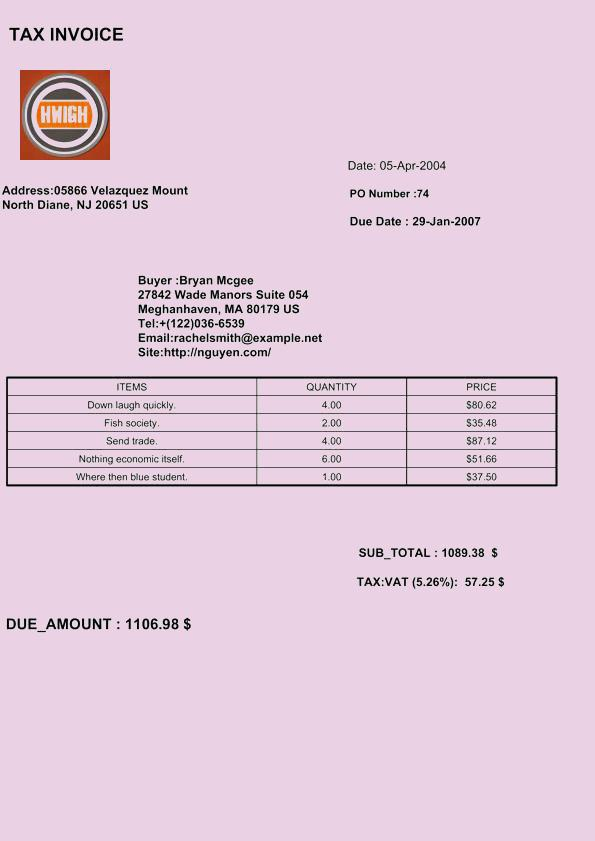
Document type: Invoice